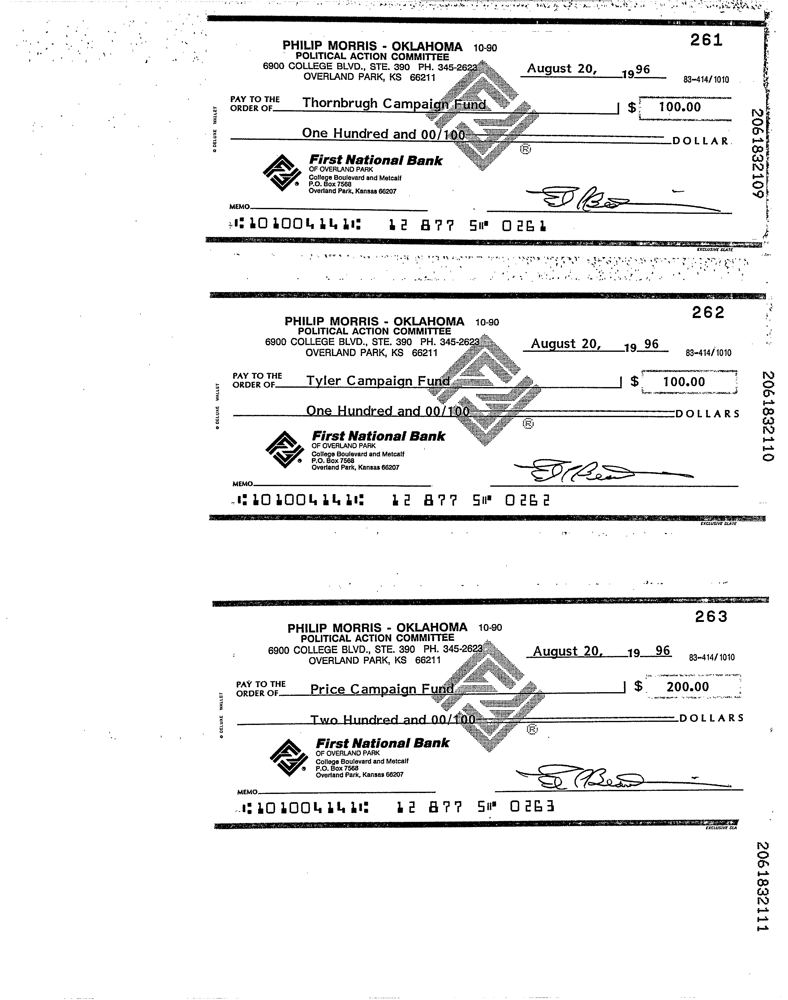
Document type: Invoice